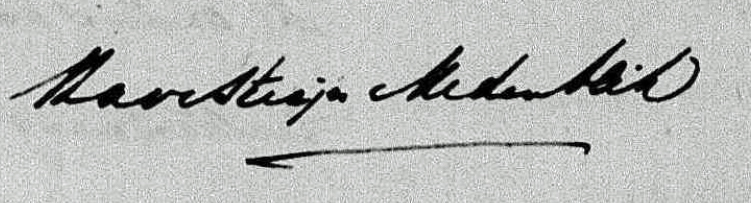
Signature of: anthony henricus ravensteijn medenblik